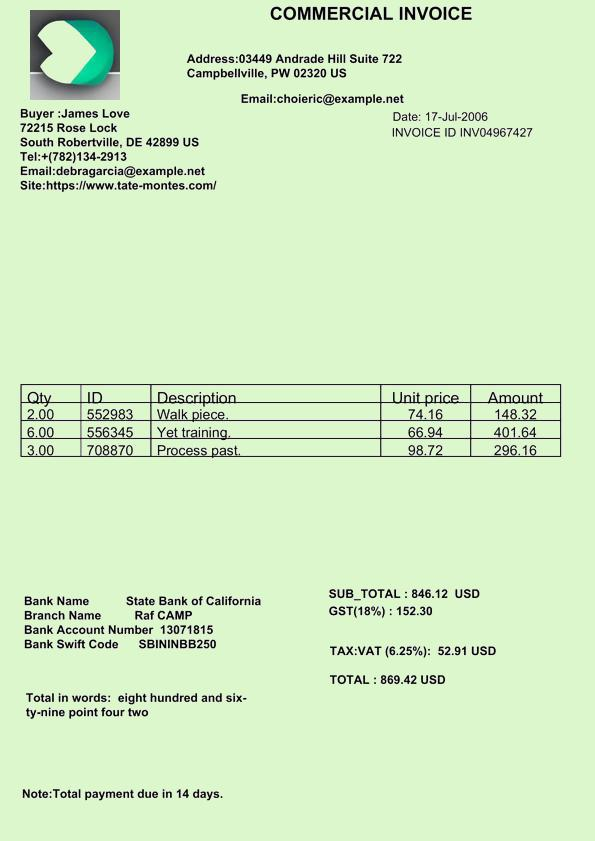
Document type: Invoice